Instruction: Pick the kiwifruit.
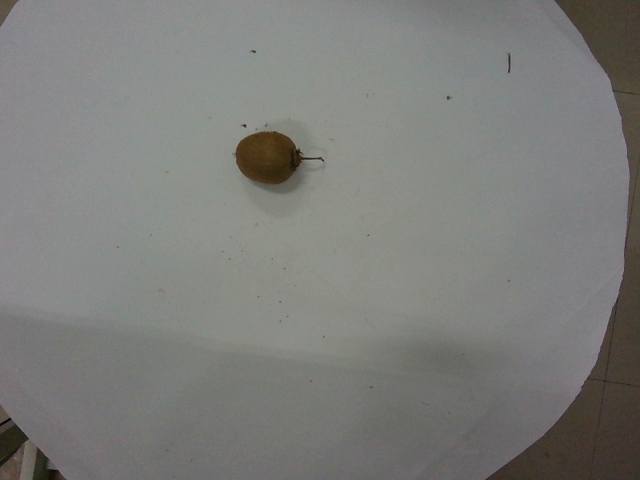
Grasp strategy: vertical